Question: Can you provide the account number mentioned in the document?
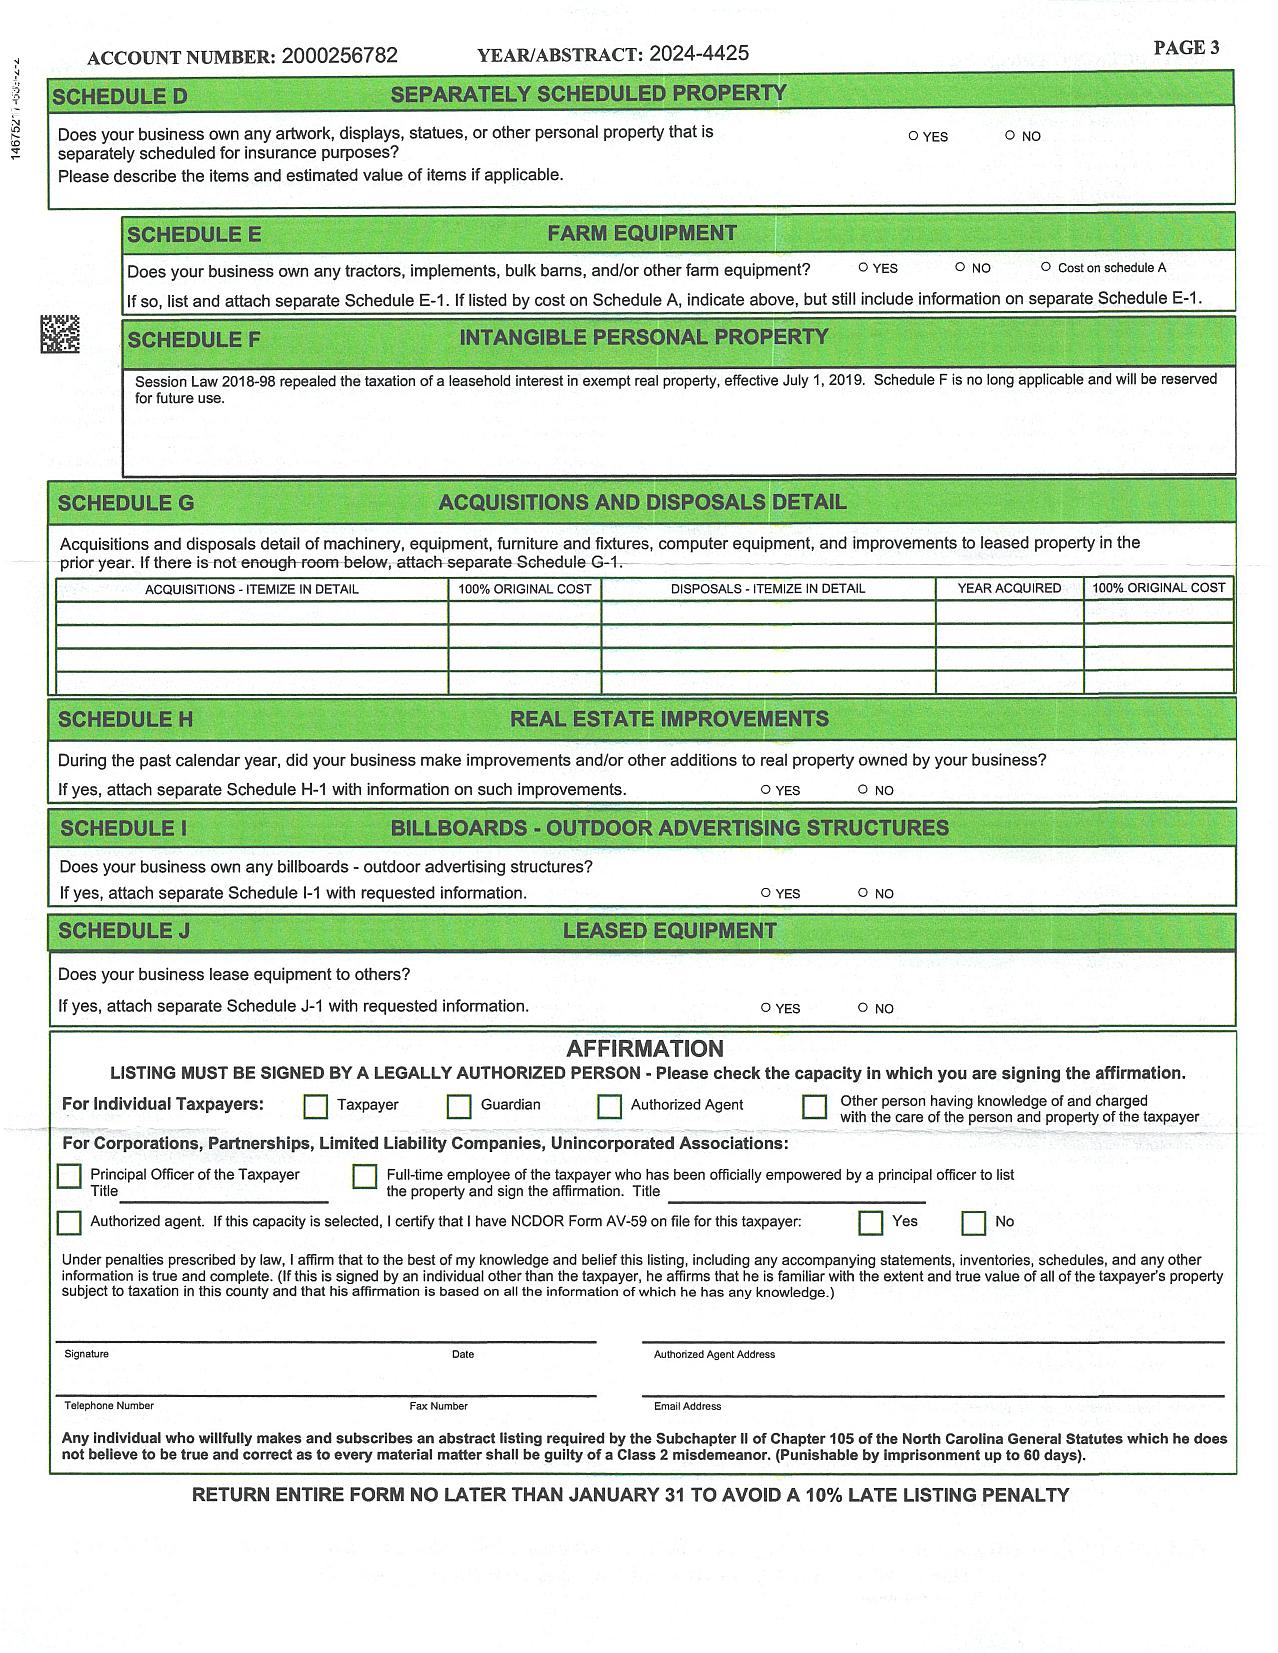
Answer: "2000256782"